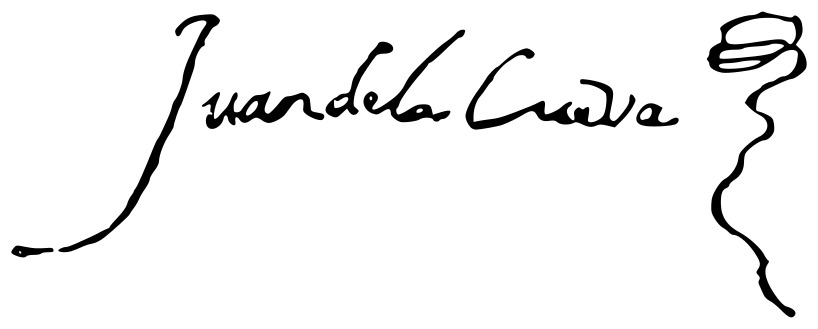
Signature of: juan de la cueva de garoza